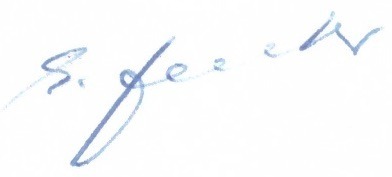
Signature of: gerhard zucker